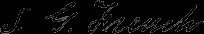
Signature of: samuel gibbs french